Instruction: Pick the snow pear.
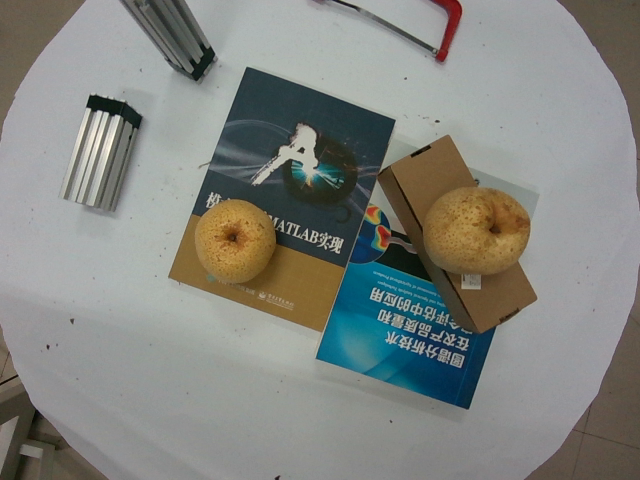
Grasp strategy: vertical